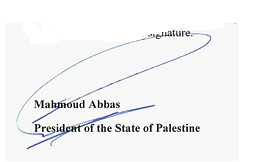
Signature of: mahmoud abbas